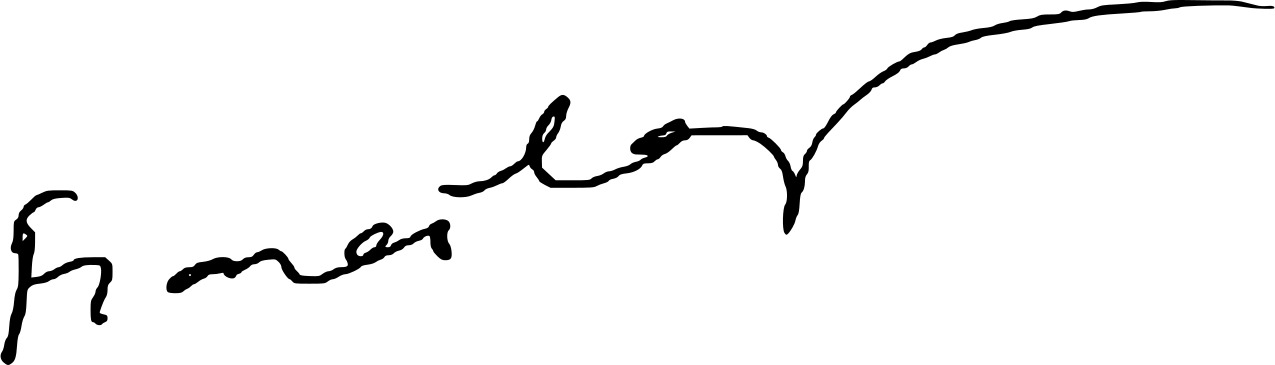
Signature of: françois loyer